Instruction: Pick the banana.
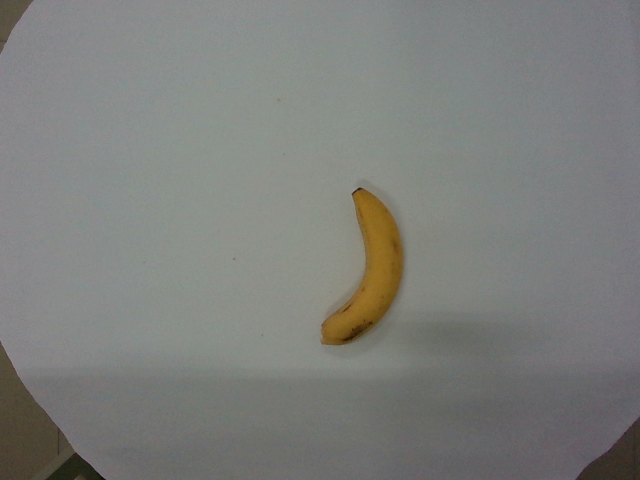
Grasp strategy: vertical